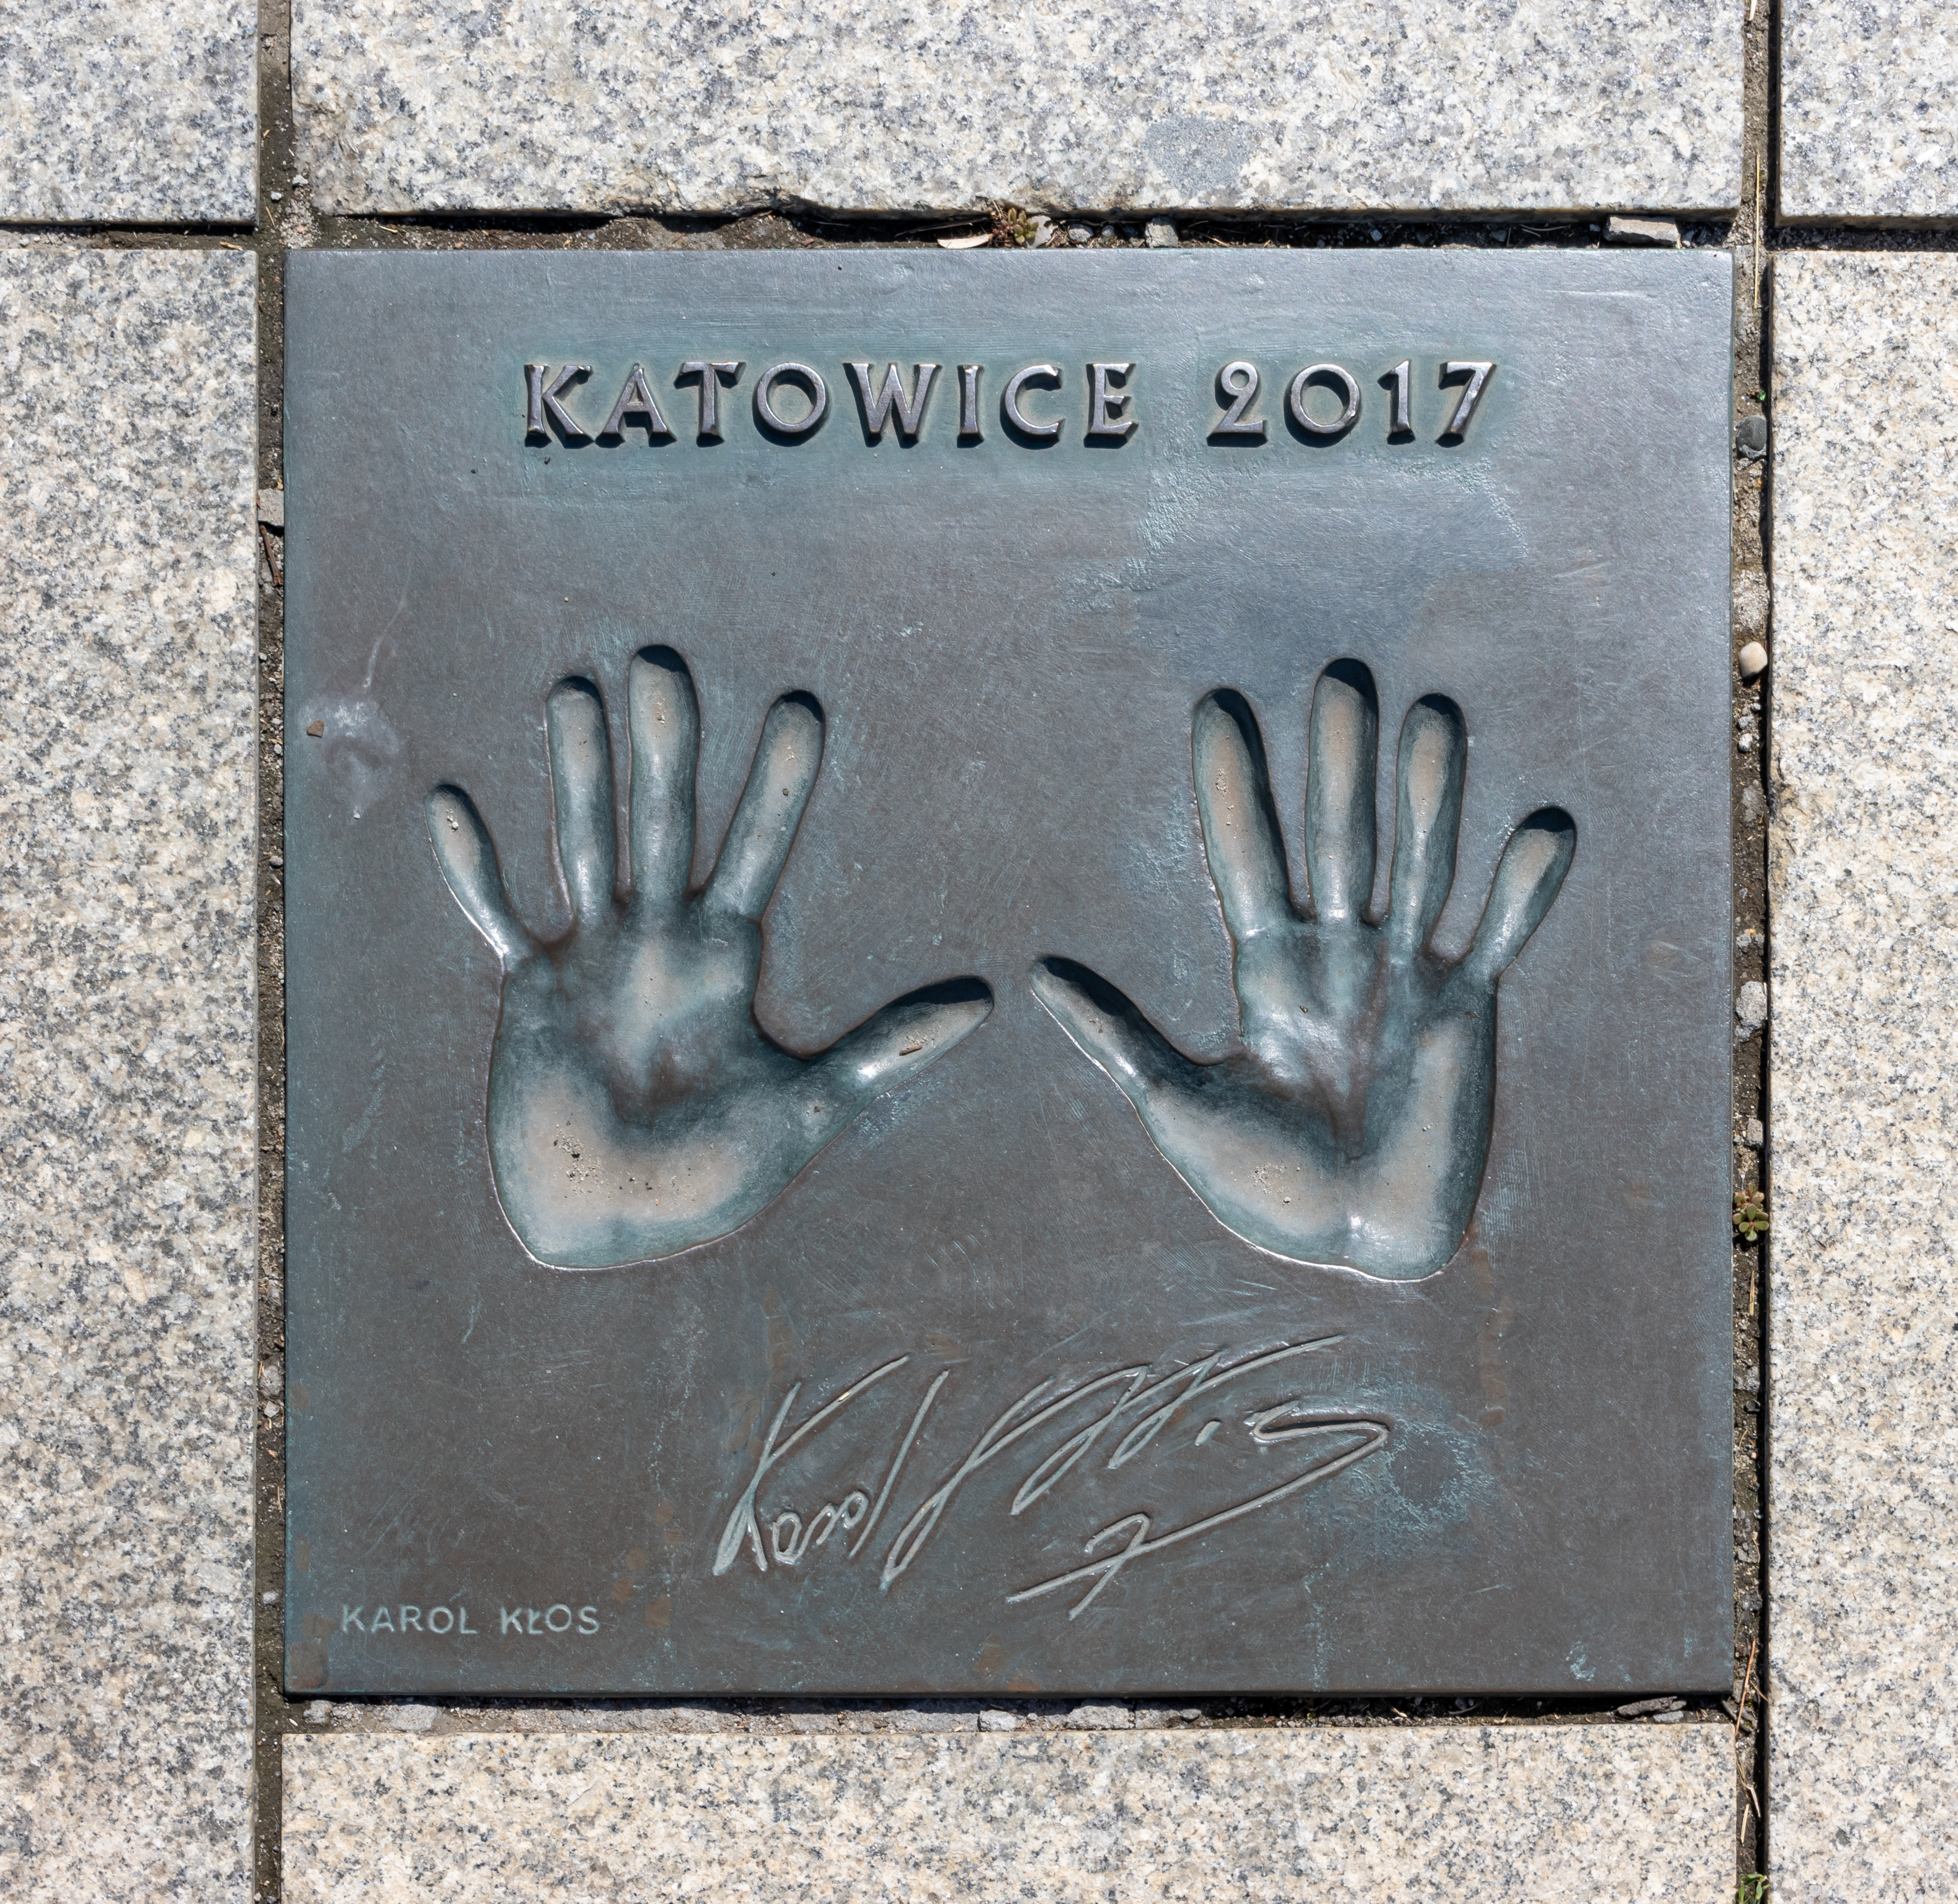
Signature of: karol kłos